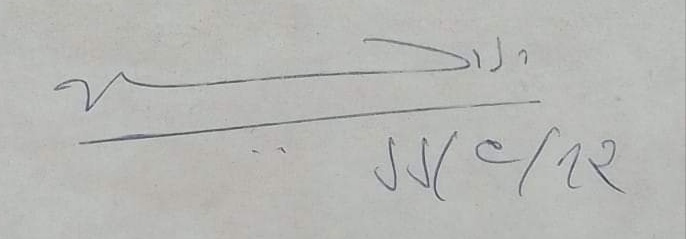
Signature of: q19717526